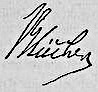
Signature of: gebhard leberecht von blücher